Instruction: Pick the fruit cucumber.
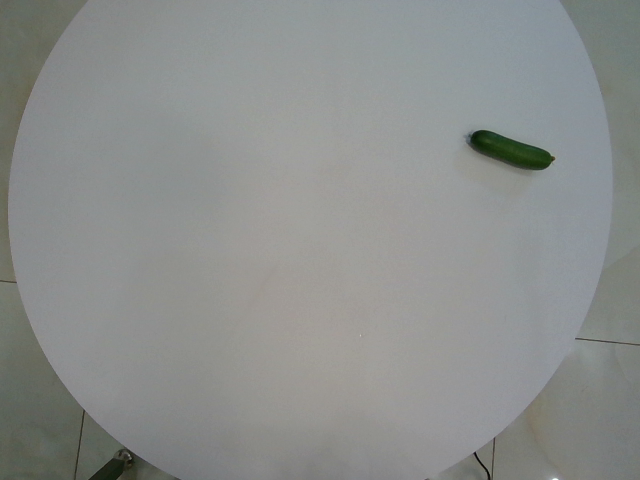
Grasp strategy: vertical